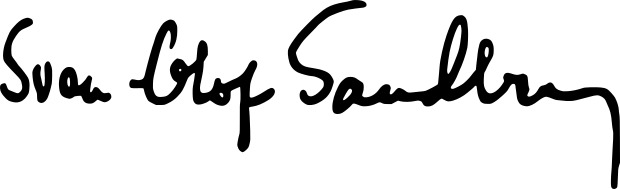
Signature of: sven olof sandberg